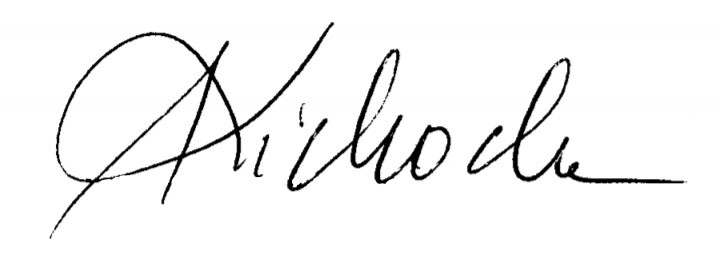
Signature of: joanna lichocka